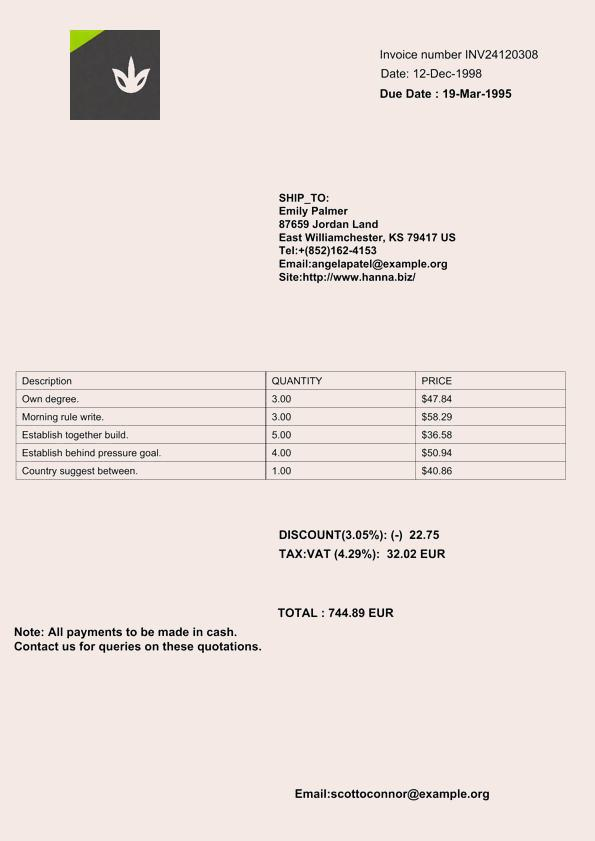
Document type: Invoice